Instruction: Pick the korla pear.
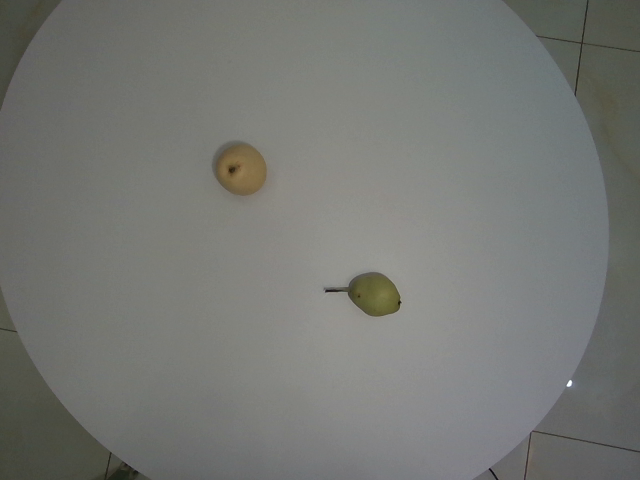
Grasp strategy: vertical